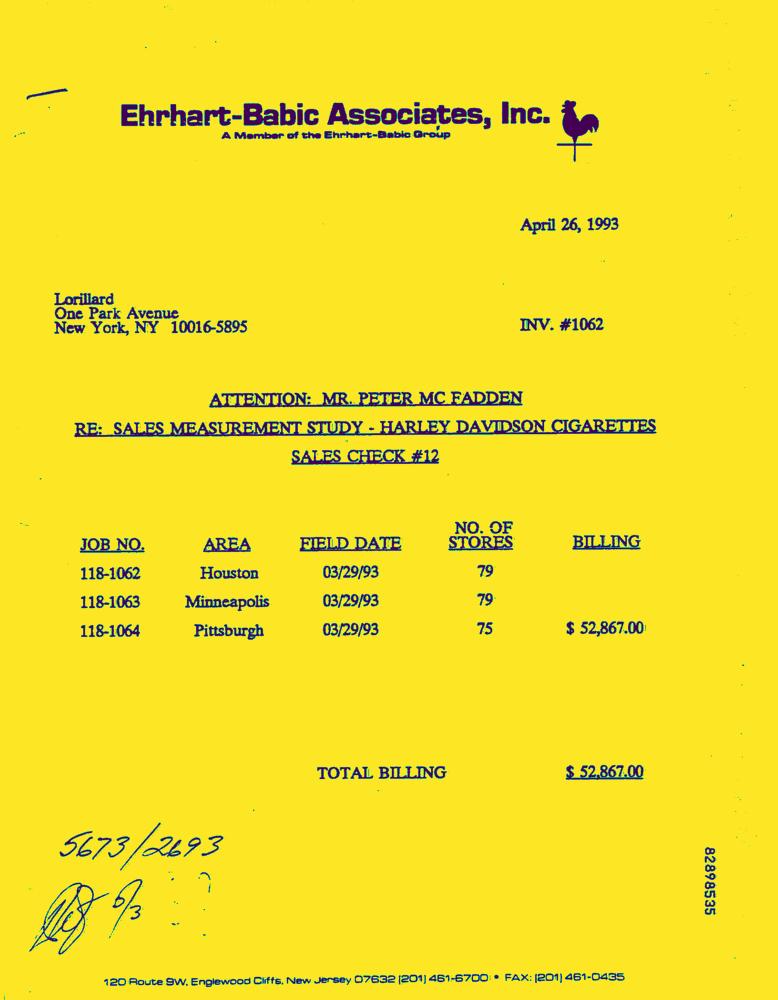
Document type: Invoice-Doc